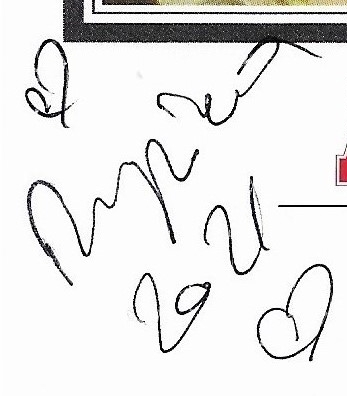
Signature of: quentin dupieux